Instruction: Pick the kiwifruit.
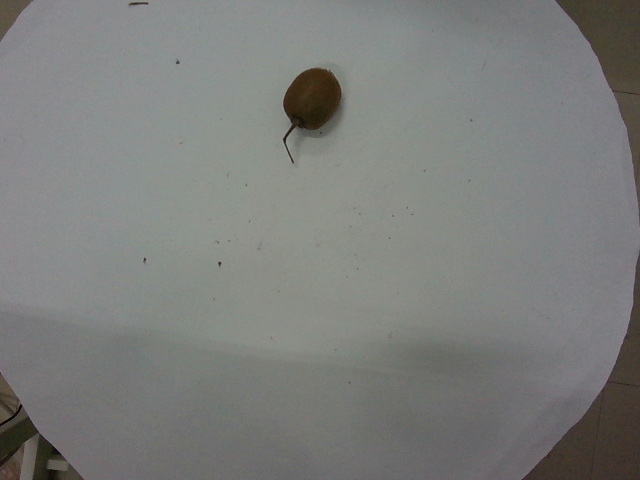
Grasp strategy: vertical